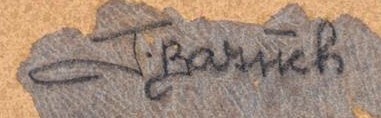
Signature of: josef baruch